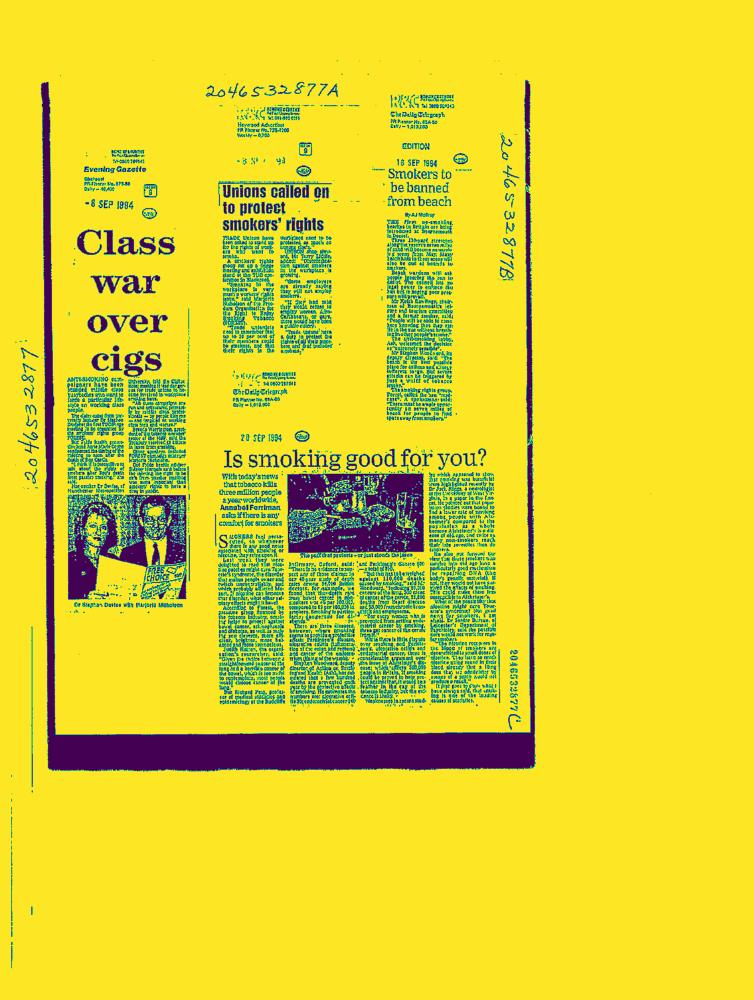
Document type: News-Article